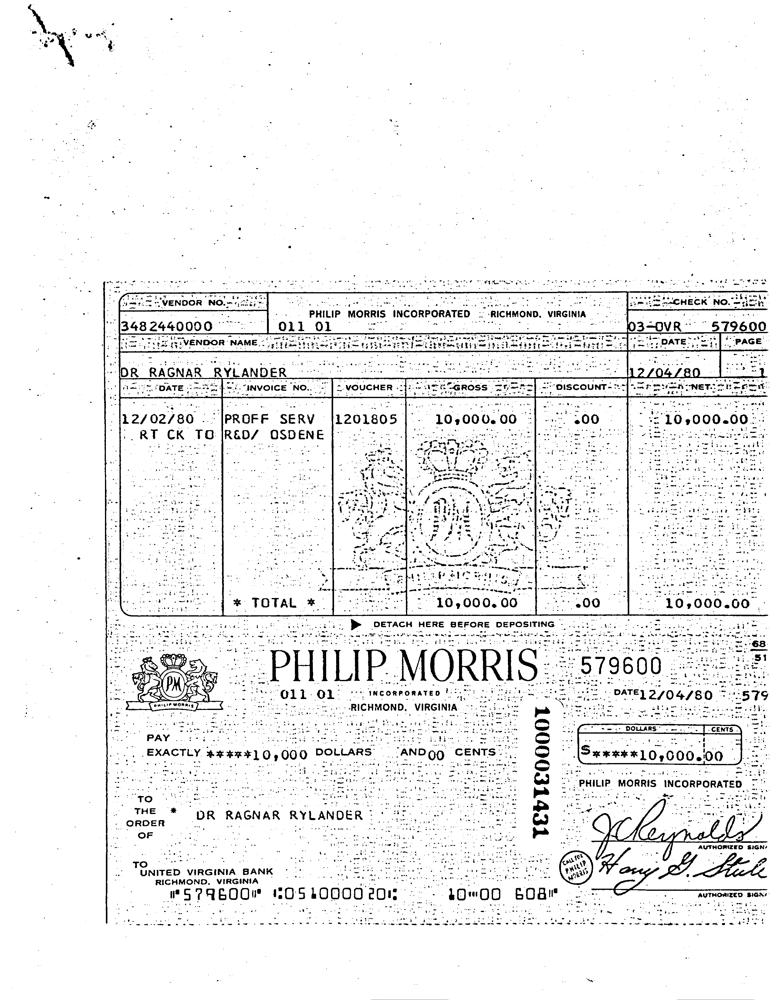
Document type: Invoice